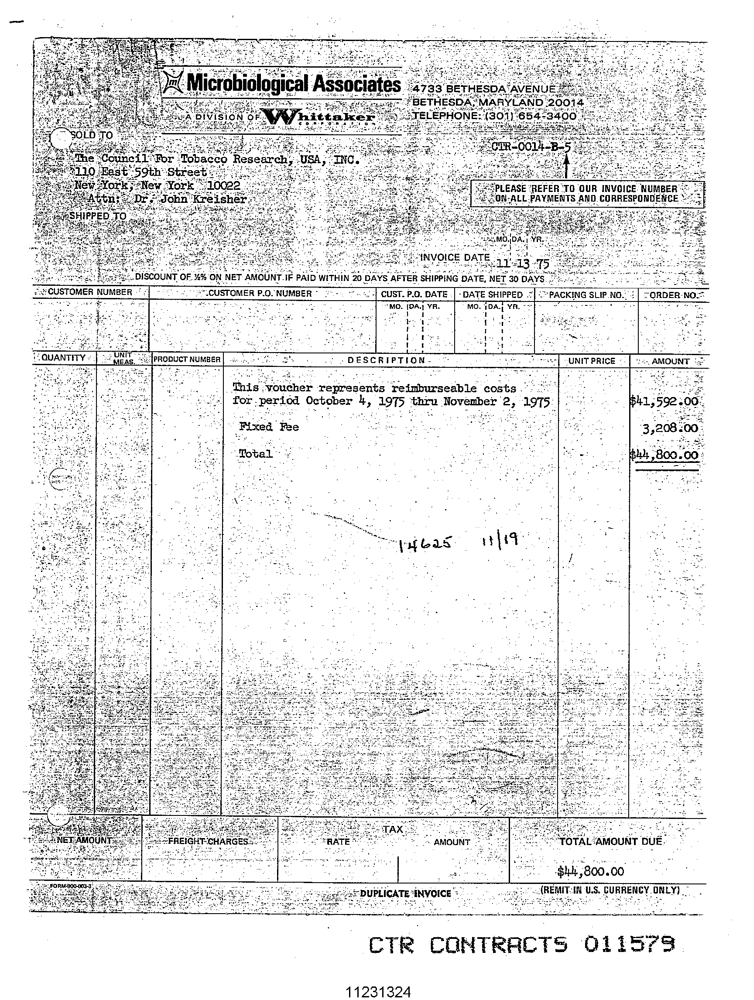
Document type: Invoice